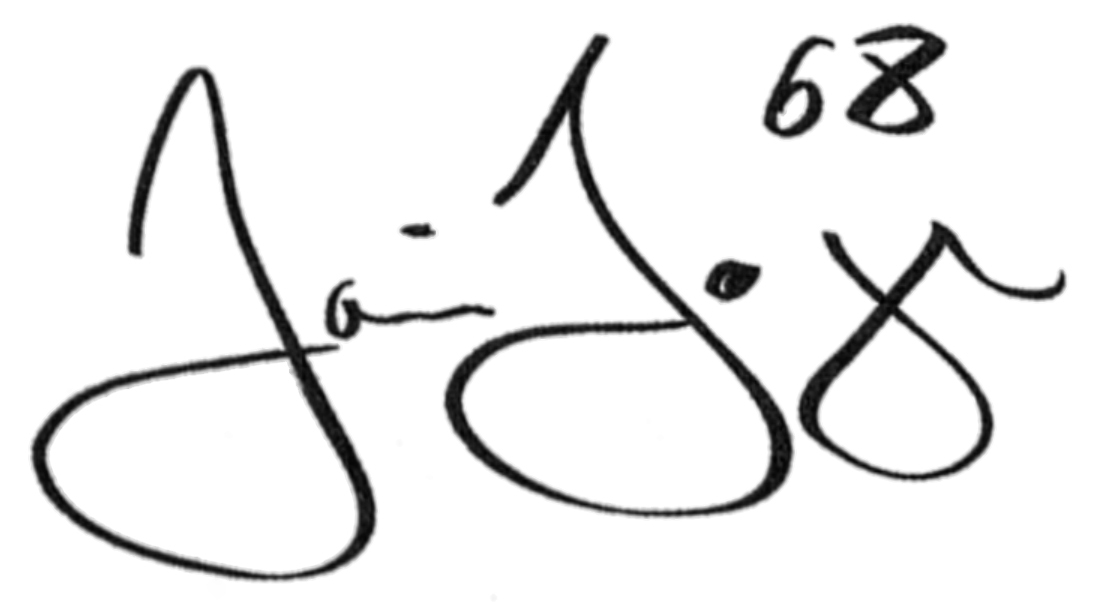
Signature of: jaromír jágr